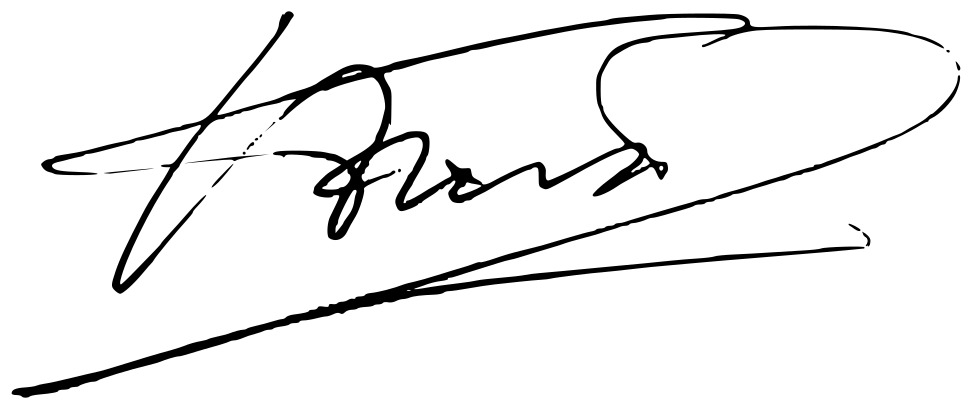
Signature of: josé finat y escrivá de romaní